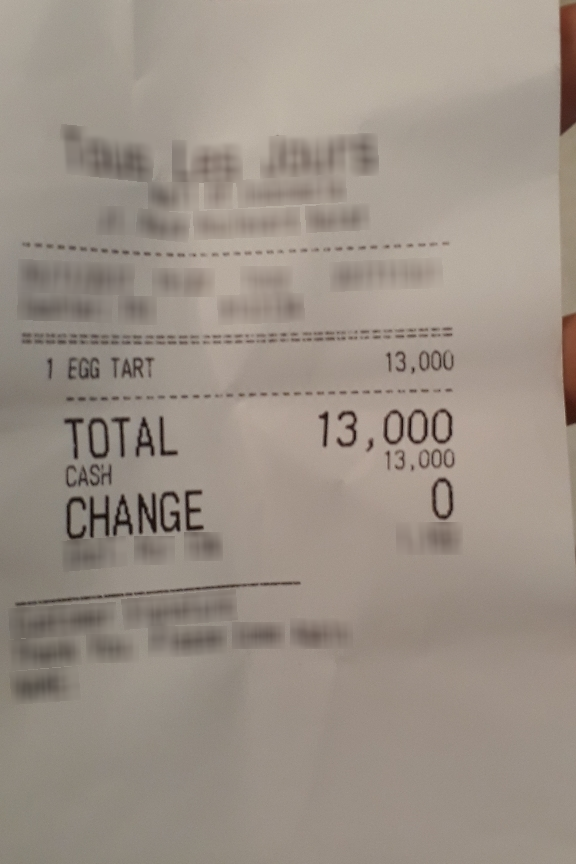
Number of items: 3
Total: 13,000
OCR text regions:
text: 1
text: EGG
text: TART
text: 13,000
text: TOTAL
text: 13,000
text: CASH
text: 13,000
text: CHANGE
text: 0